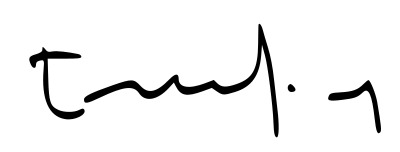
Signature of: enriqueta chicano